Question: Which state is mentioned in the document?
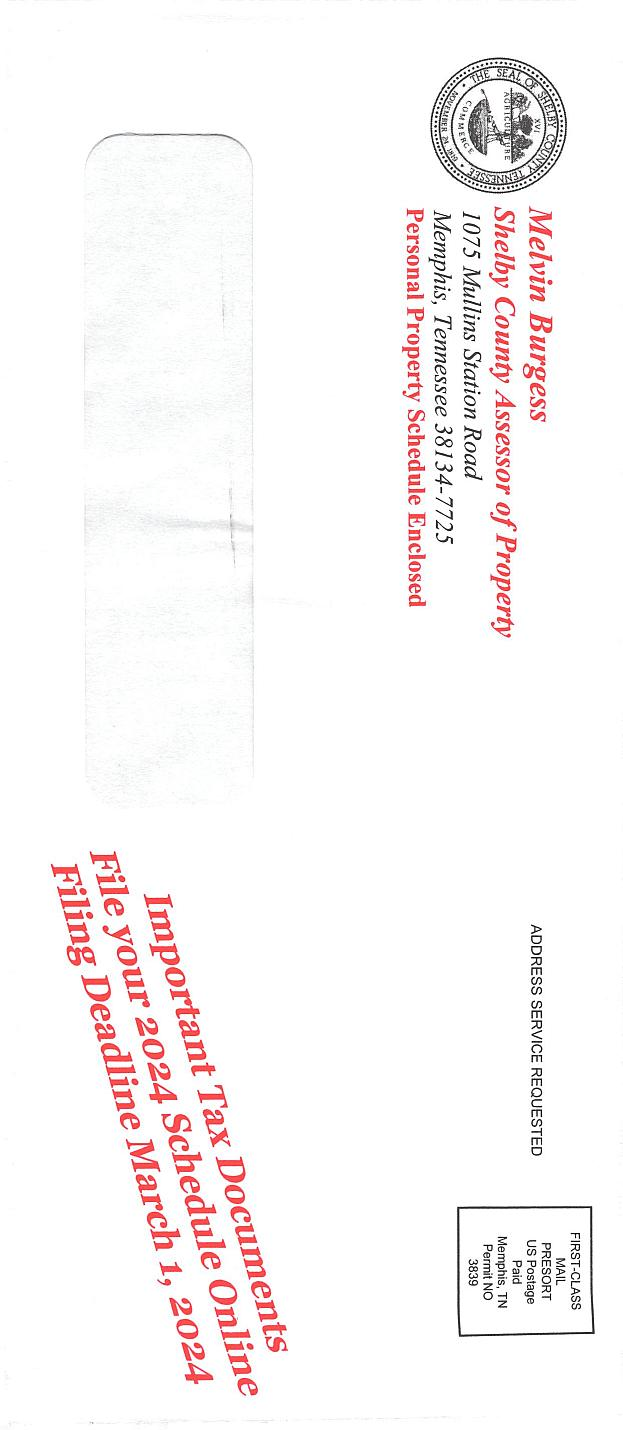
Answer: "Texas"